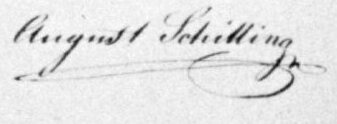
Signature of: august ritter schilling von henrichau